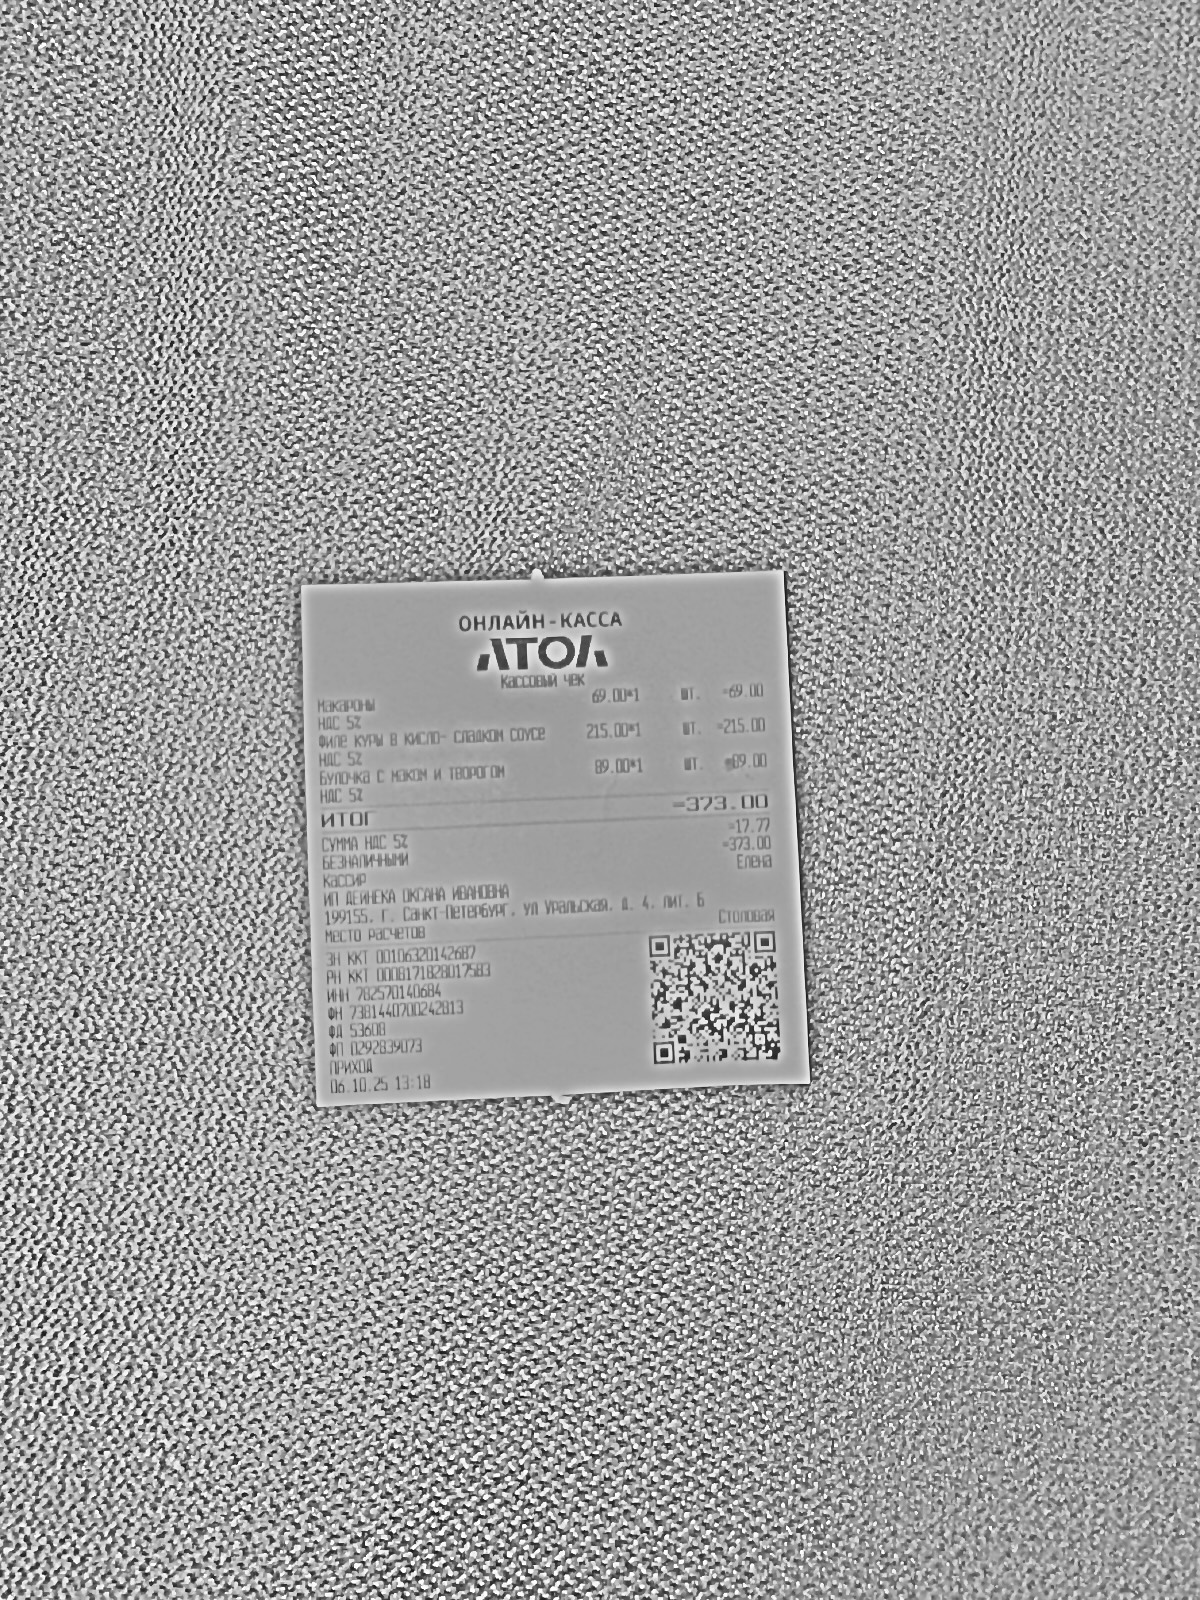
Продавец: ИП ДЕЙНЕКА ОКСАНА ИВАНОВНА
ИНН: 782570140684
Дата: 06.10.25
Товары: Макароны; Филе куры в кисло-сладком соусе; Булочка с маком и творогом
Количество: 1.000; 1.000; 1.000
Цена: 69.00; 215.00; 89.00
Сумма: 69.00; 215.00; 89.00
Итого: 373.00